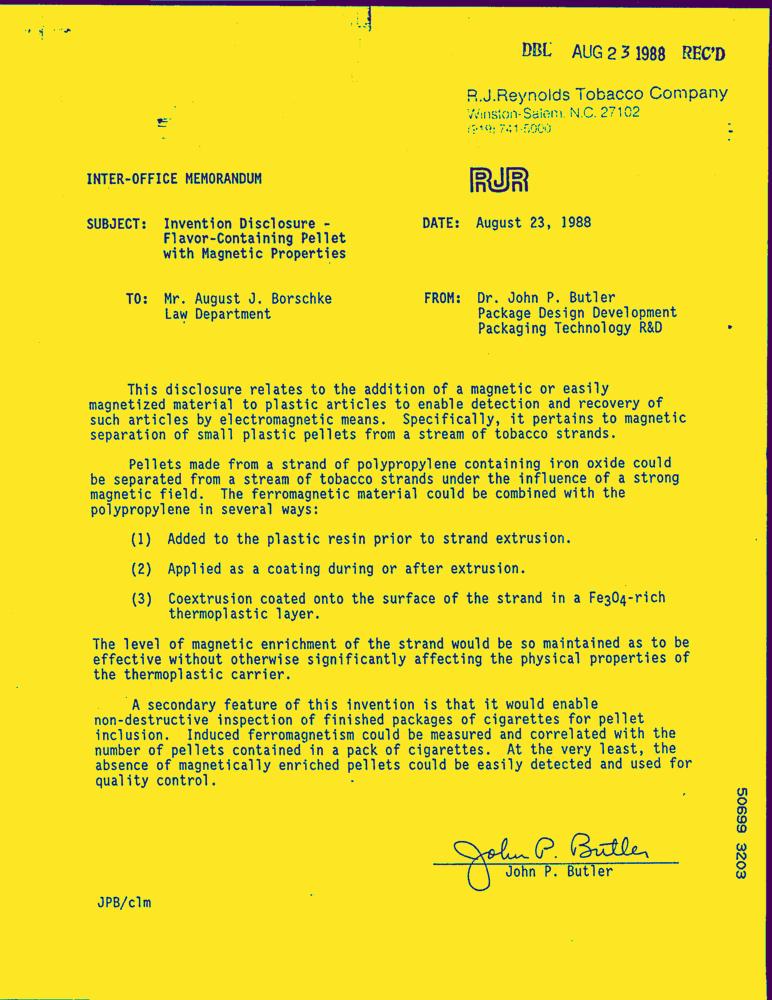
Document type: Letter-Doc